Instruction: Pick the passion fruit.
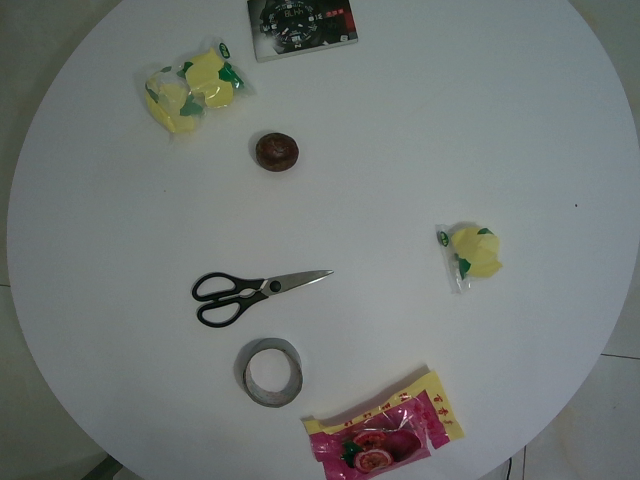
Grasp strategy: vertical